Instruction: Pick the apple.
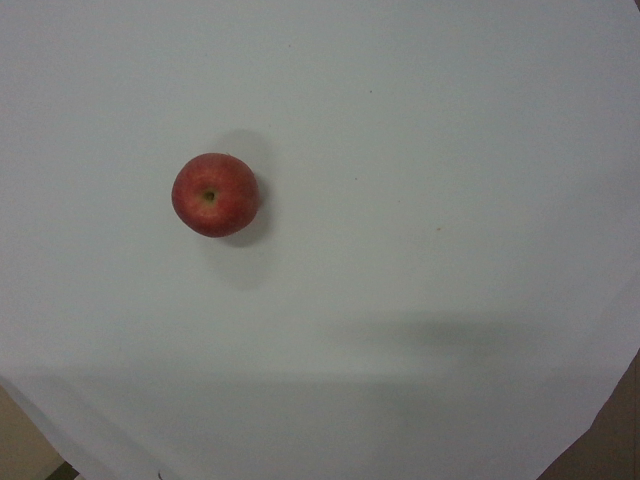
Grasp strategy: vertical